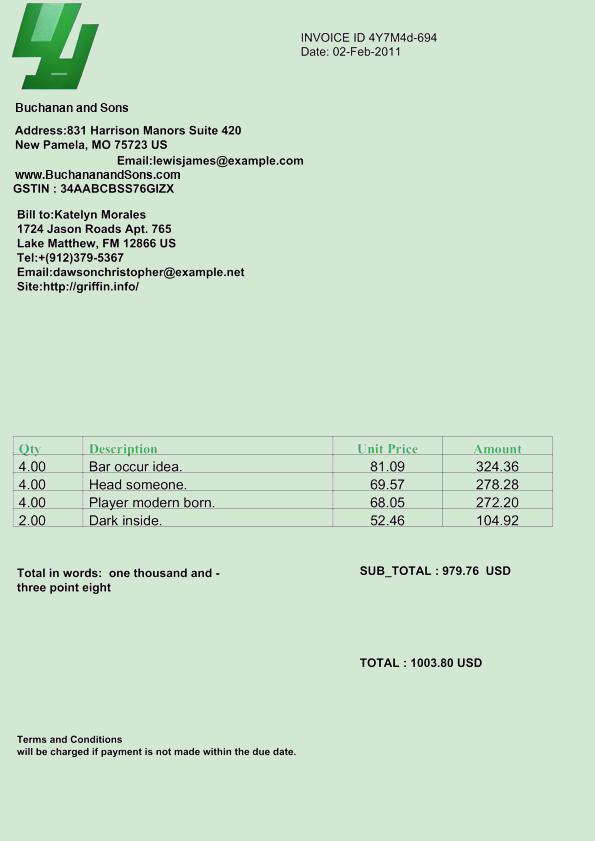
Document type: Invoice